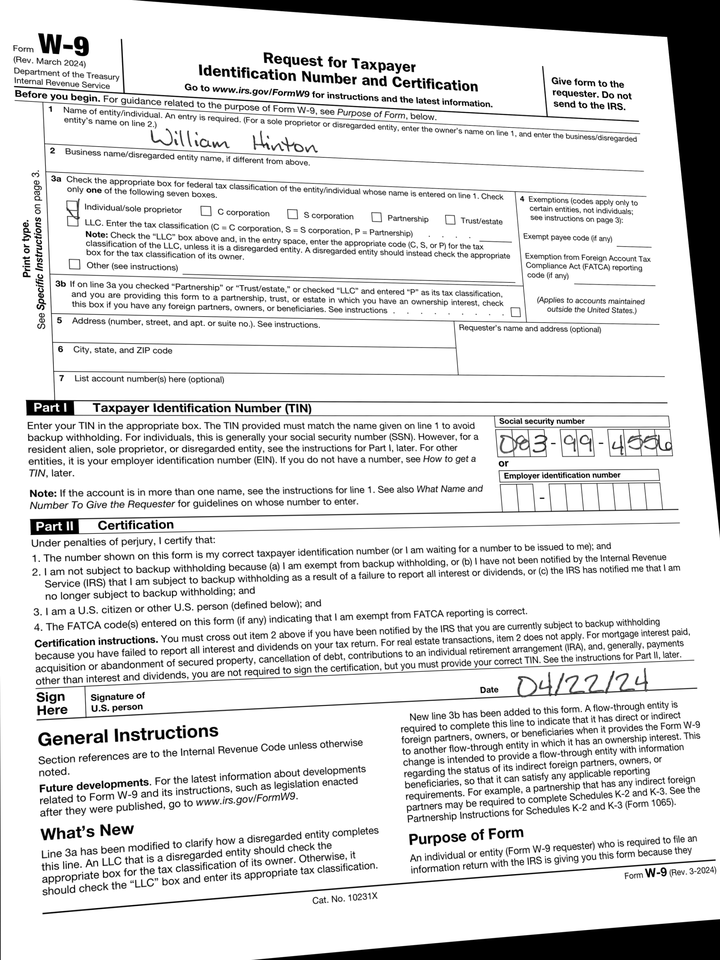
cbx: yes
ssn: 083994556
enm: William Hinton
sdt: 04/22/24